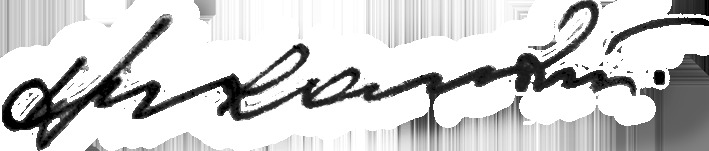
Signature of: q62127867